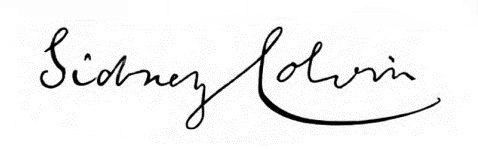
Signature of: sidney colvin